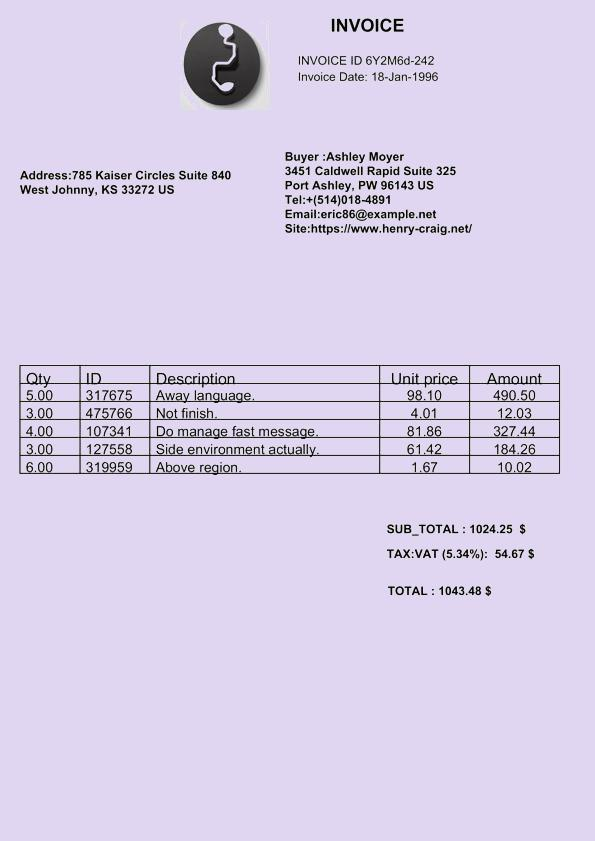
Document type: Invoice